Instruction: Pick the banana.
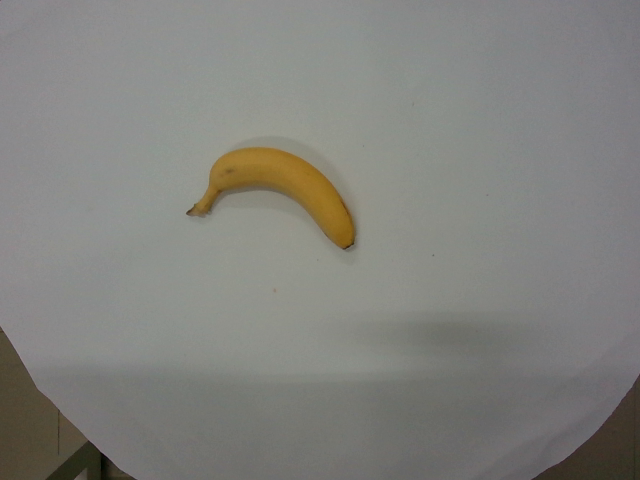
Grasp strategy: vertical